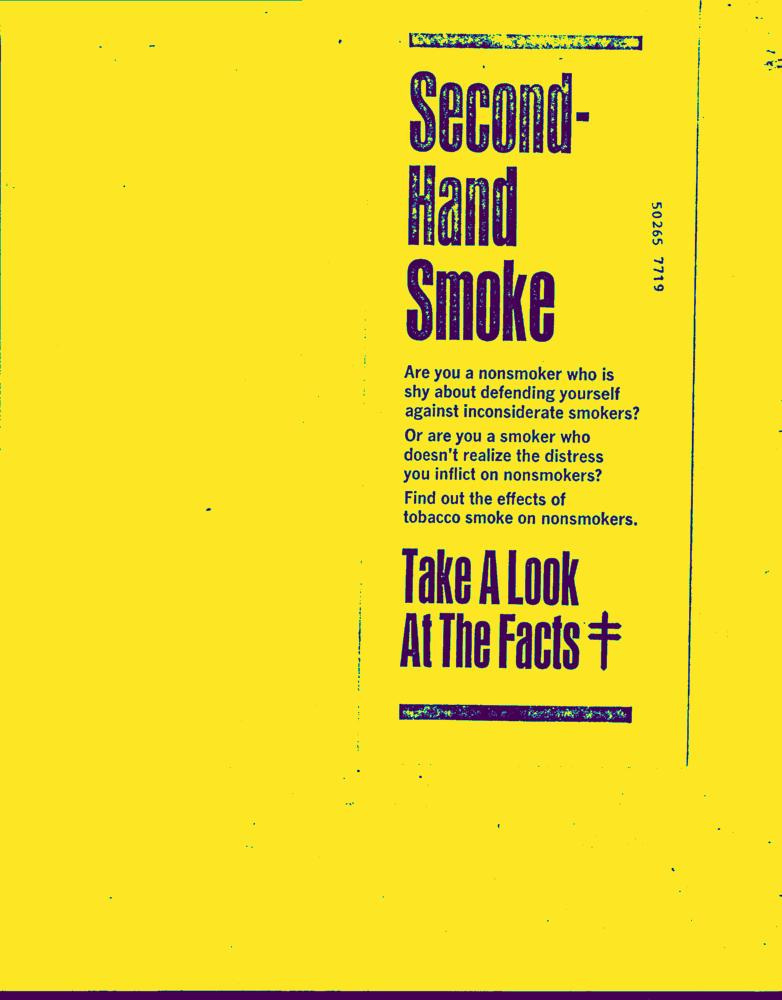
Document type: AD